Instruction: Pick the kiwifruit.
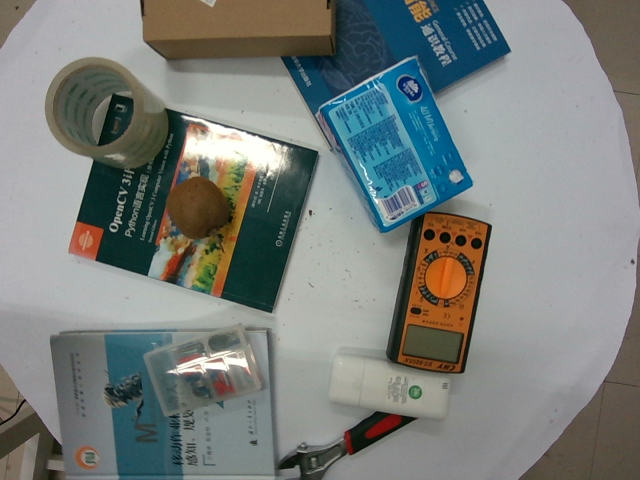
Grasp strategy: vertical